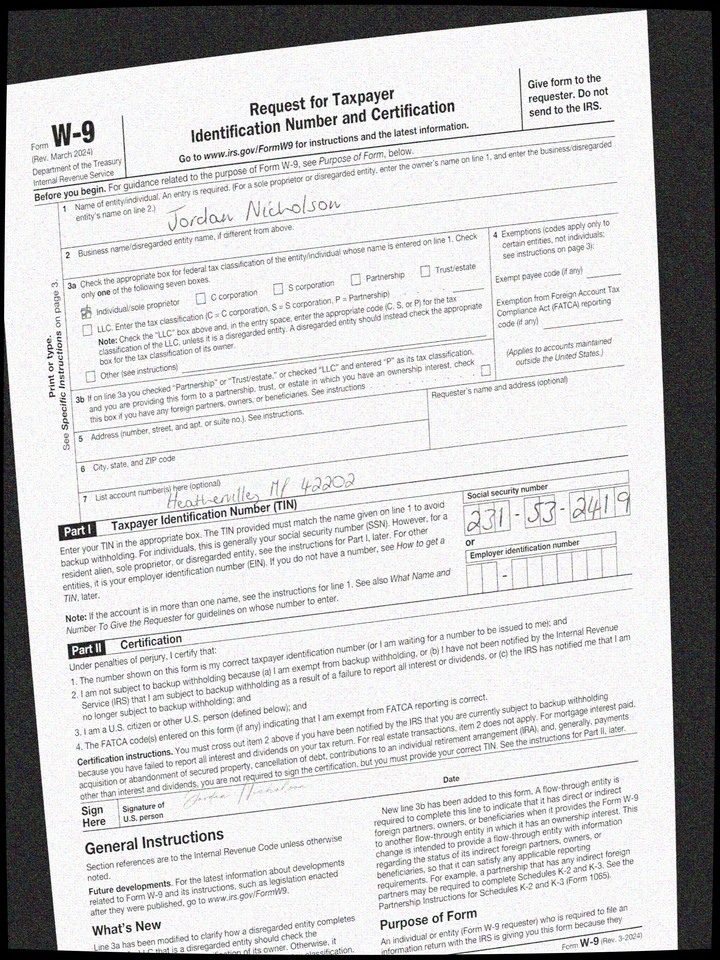
adr2: Heatherville, MP 42202
cbx: yes
ssn: 231532419
enm: Jordan Nicholson